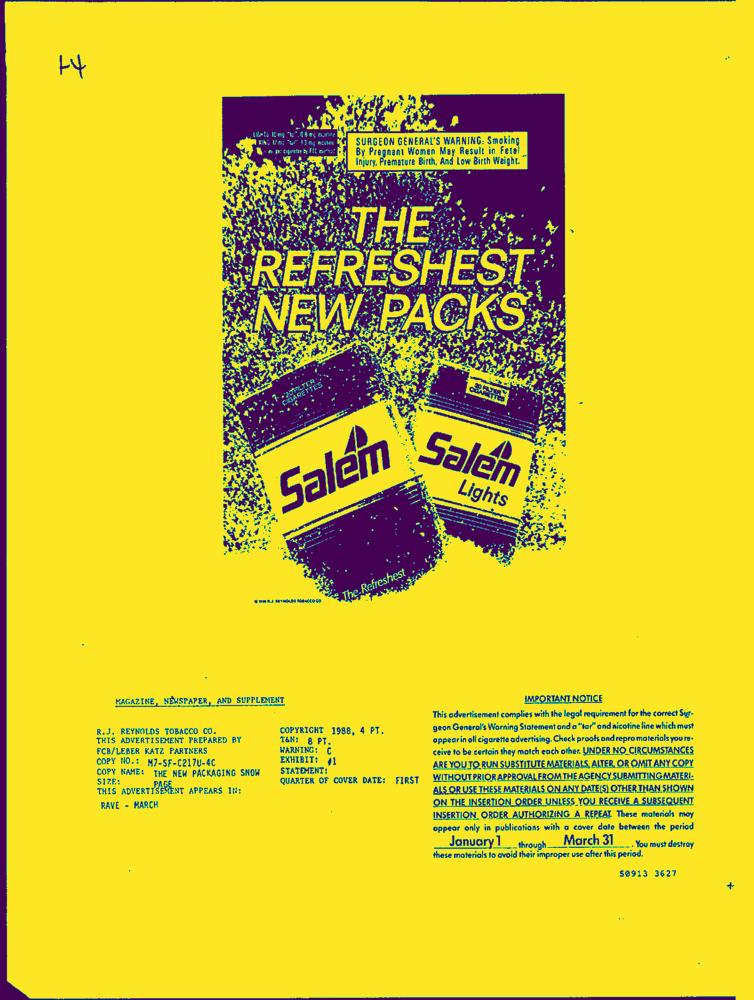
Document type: AD